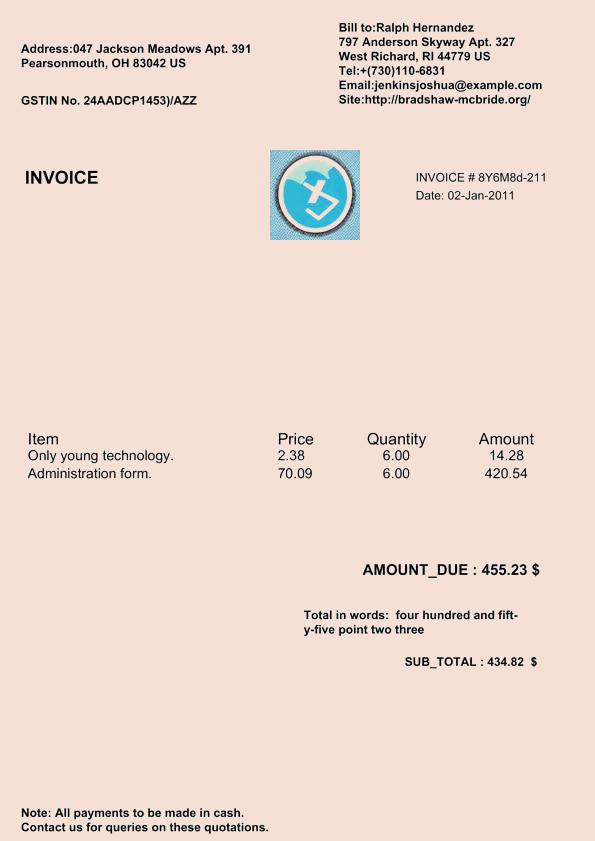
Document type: Invoice